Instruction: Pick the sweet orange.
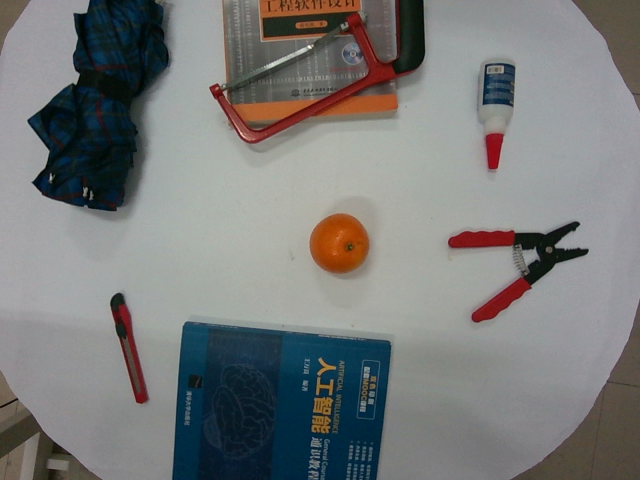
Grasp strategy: vertical